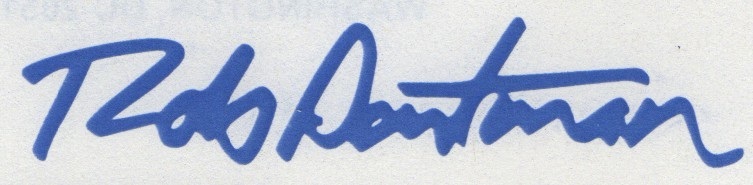
Signature of: rob portman